Question: In what way does the history help explain the case?
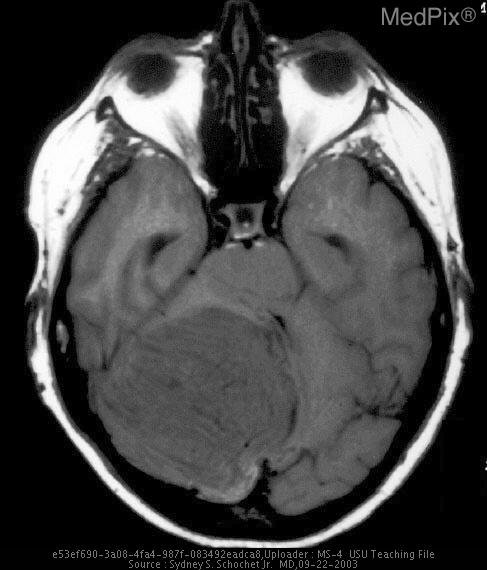
Answer: The patient's history of This 56 year old woman had breast carcinoma for which she  had bilateral mastectomies six years apart. She also had a thyroidectomy in her twenties. Six years after the second mastectomy, she developed gait unsteadiness that progressed to the point that she was unable to walk. is key in understanding the case.